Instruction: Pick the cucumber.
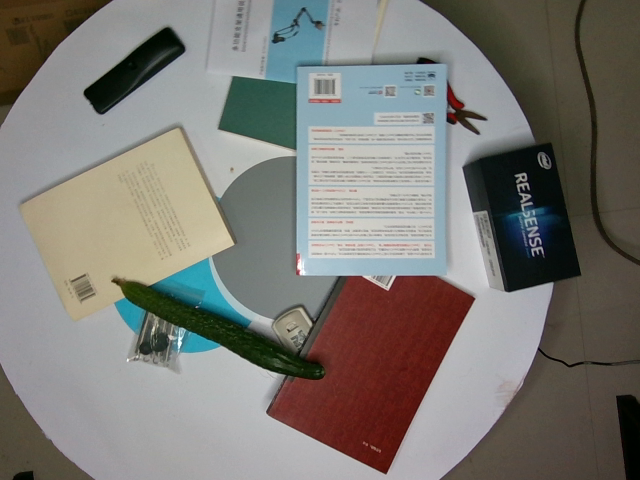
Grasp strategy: vertical